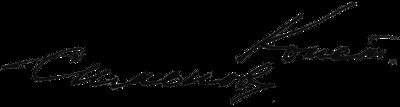
Signature of: konstantin simonov